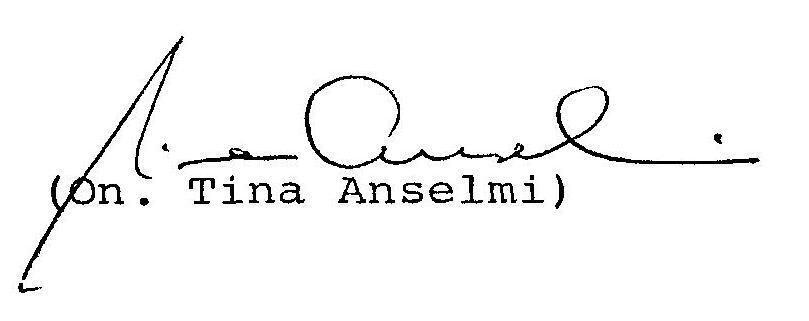
Signature of: tina anselmi